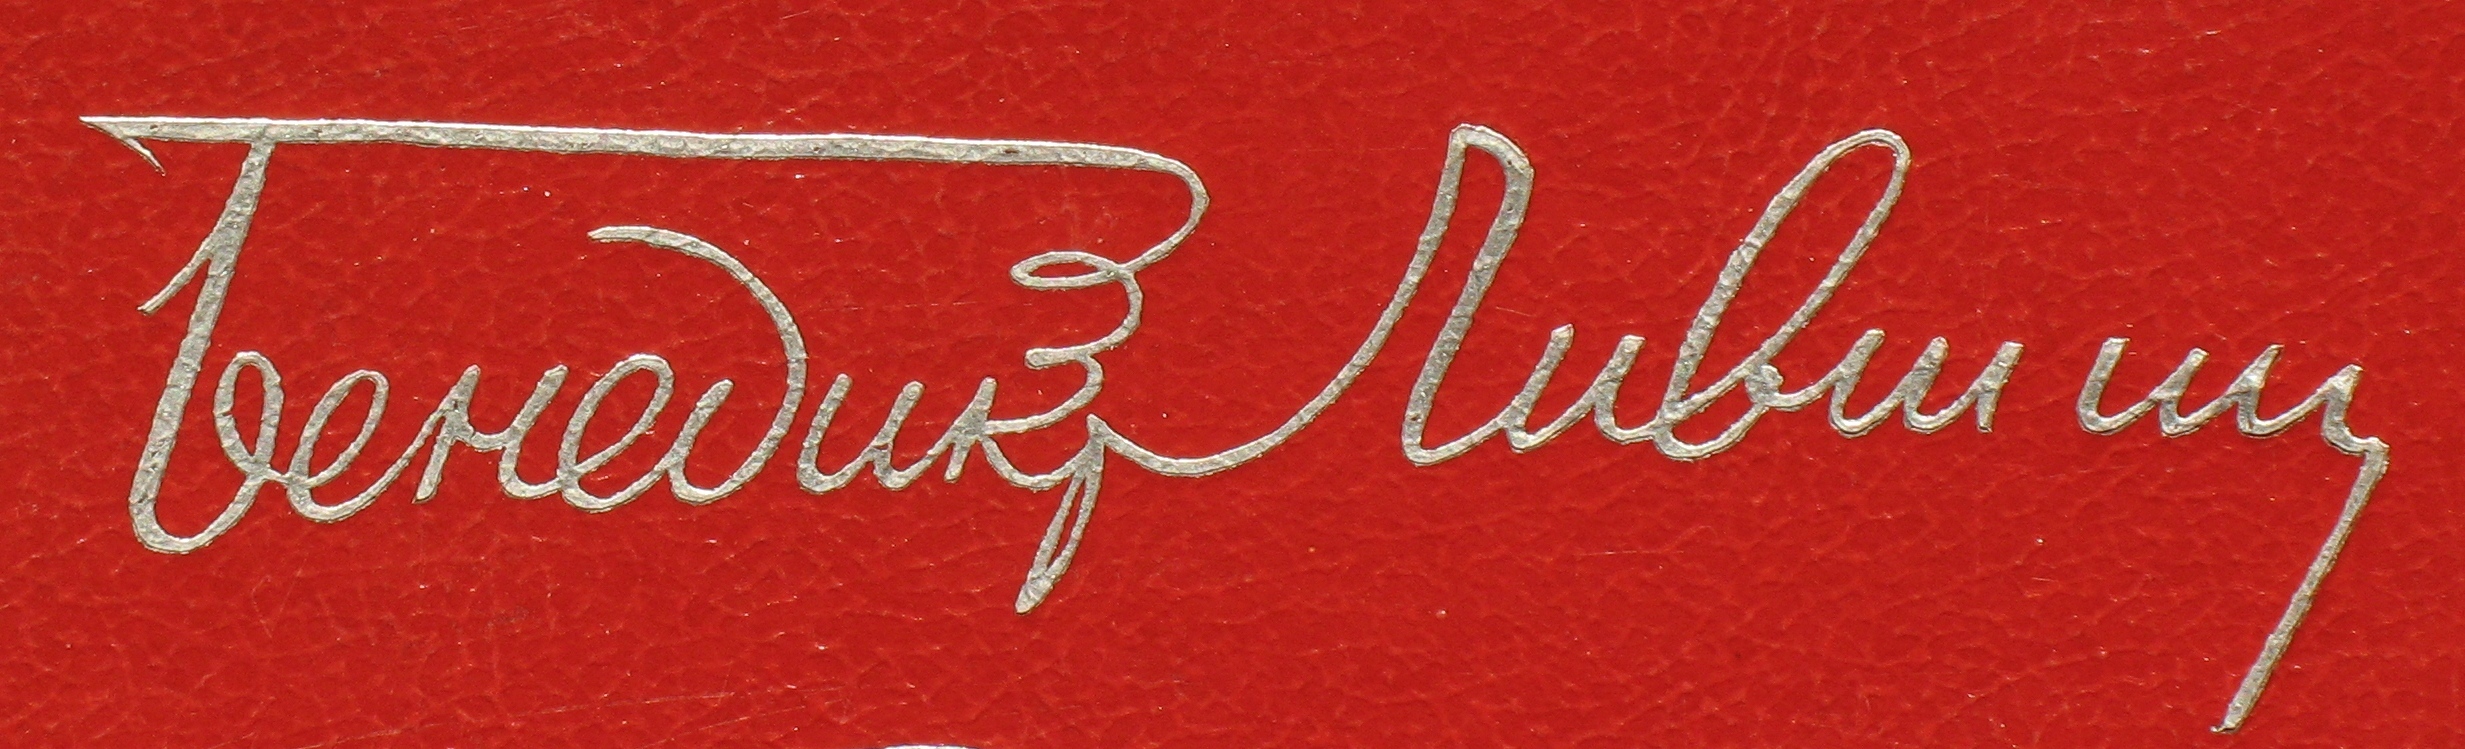
Signature of: benedikt livshits